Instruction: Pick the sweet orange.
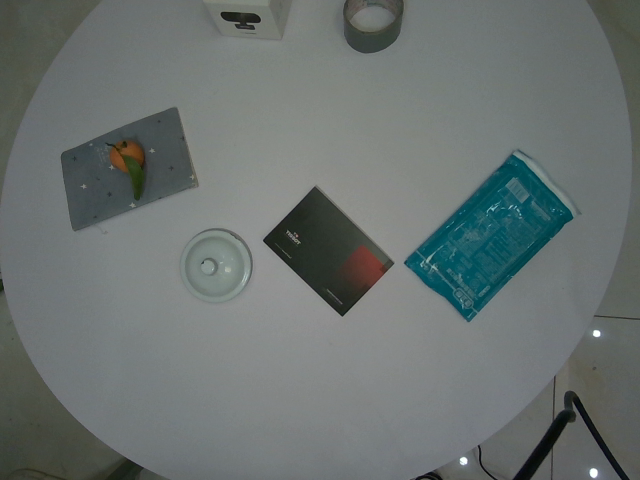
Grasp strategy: vertical